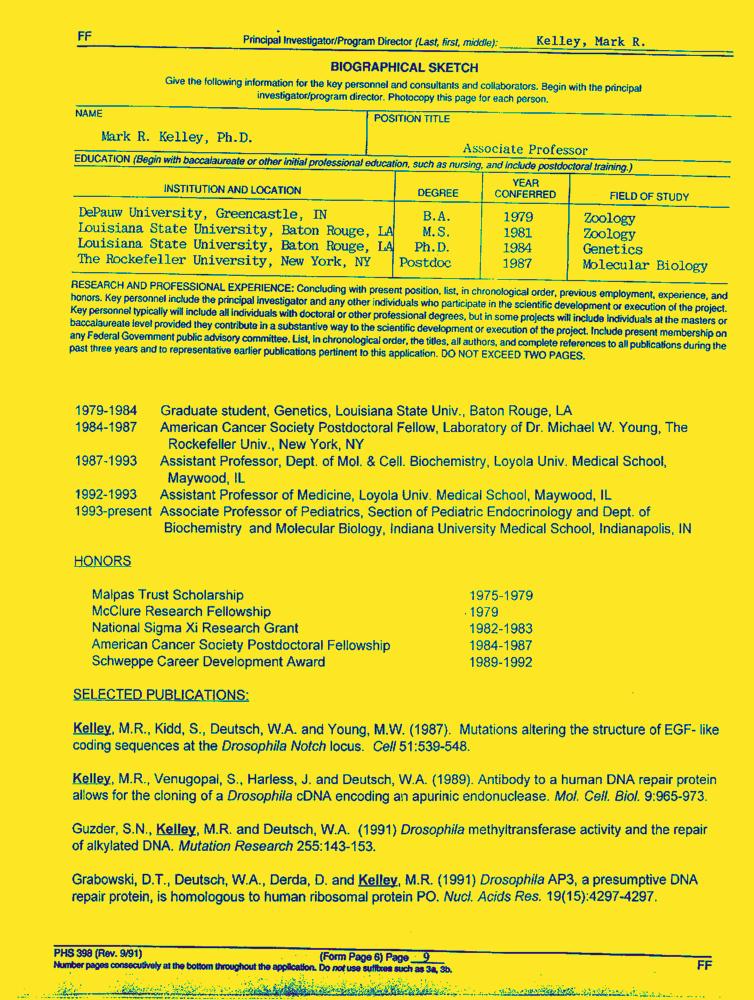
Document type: Resume-Doc